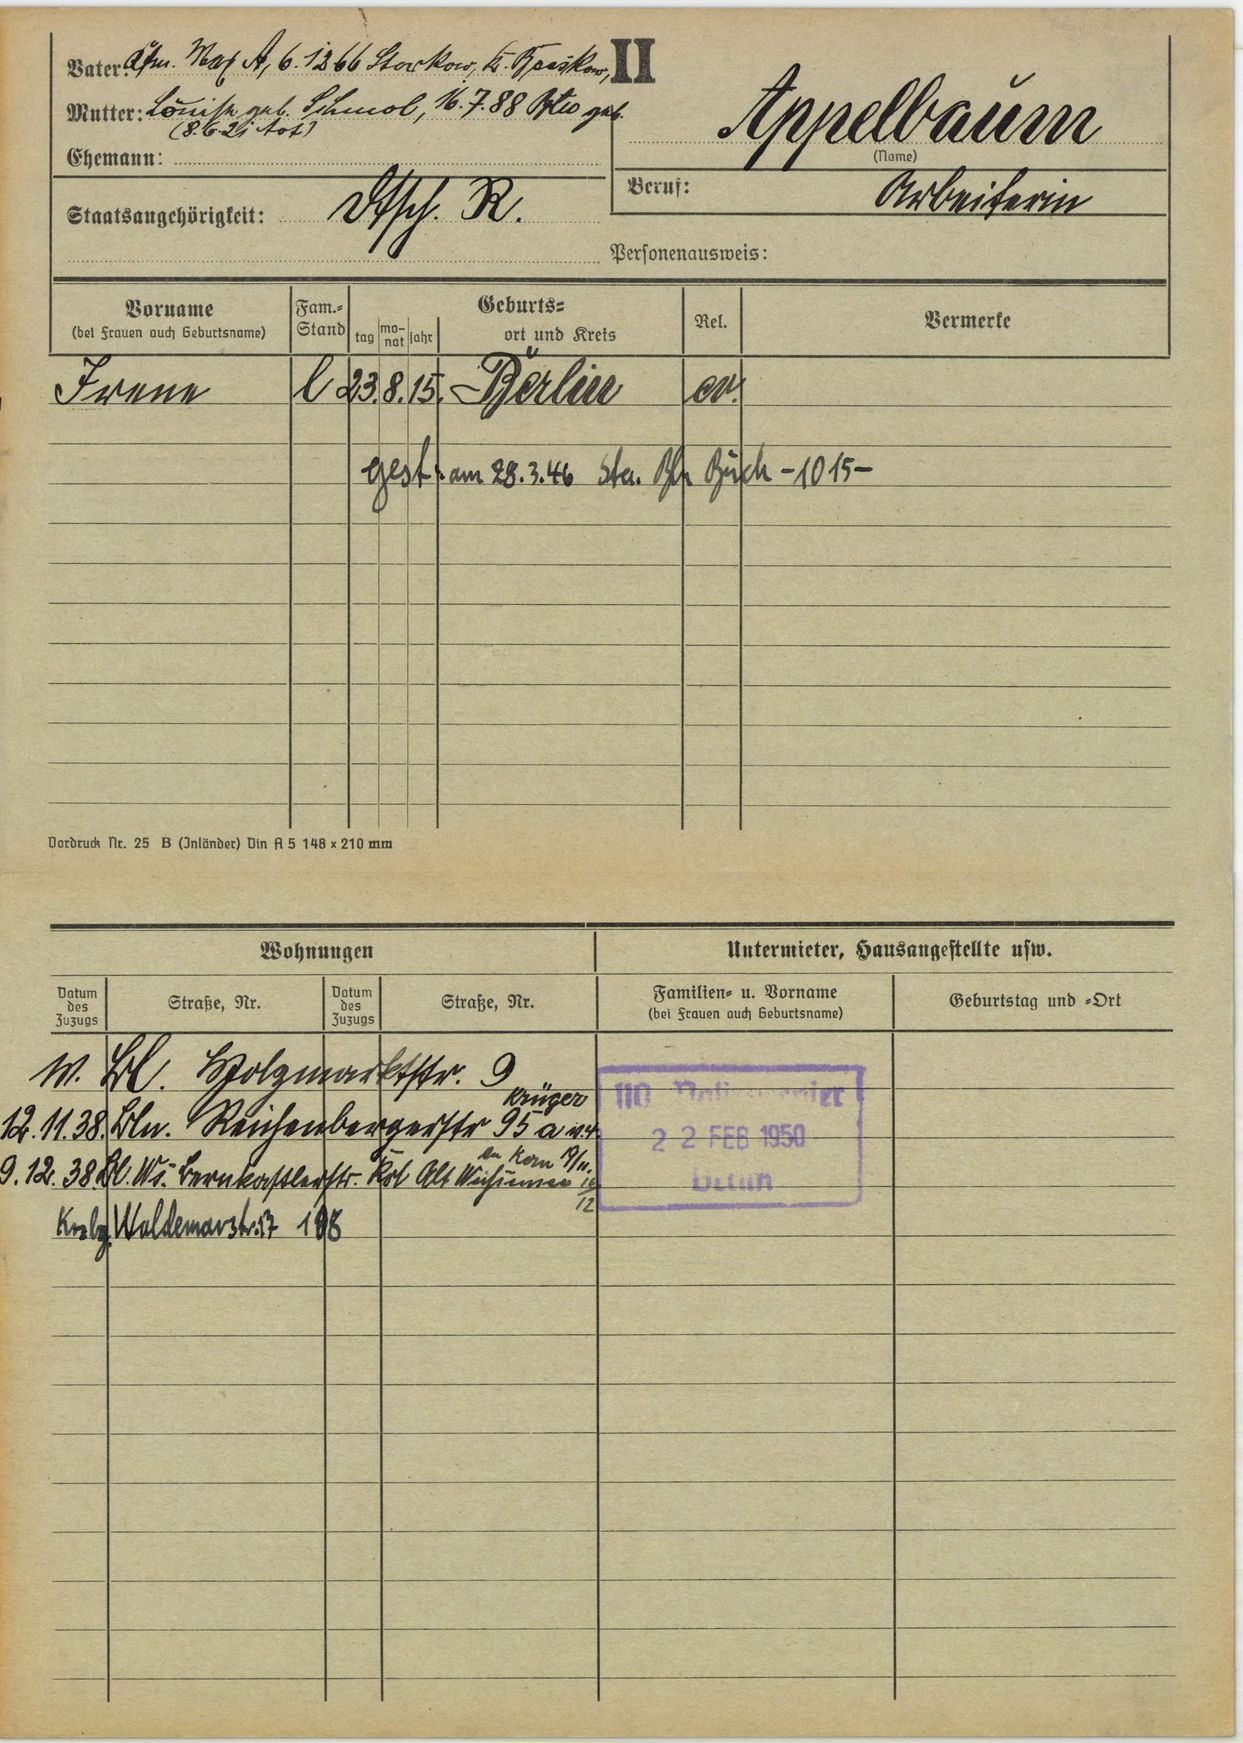
Appelbaum